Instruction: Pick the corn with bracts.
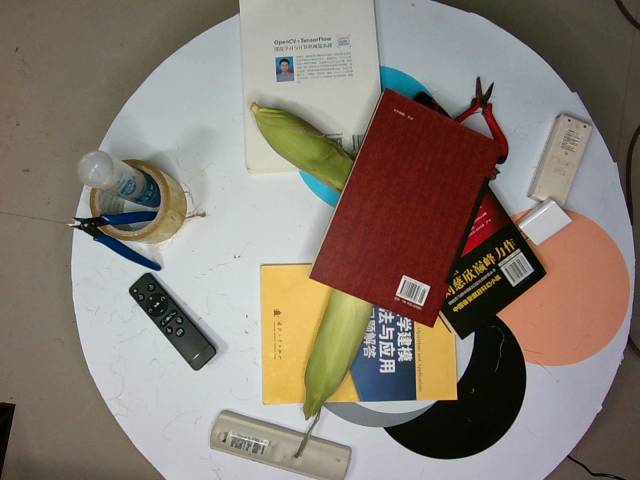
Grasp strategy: vertical